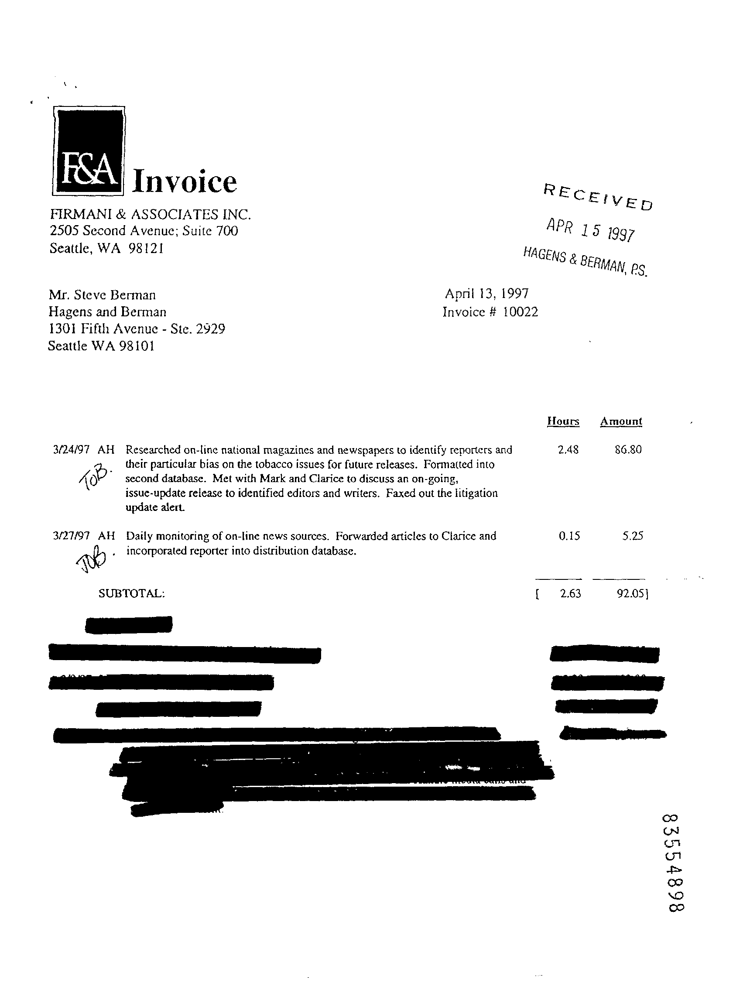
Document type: Invoice